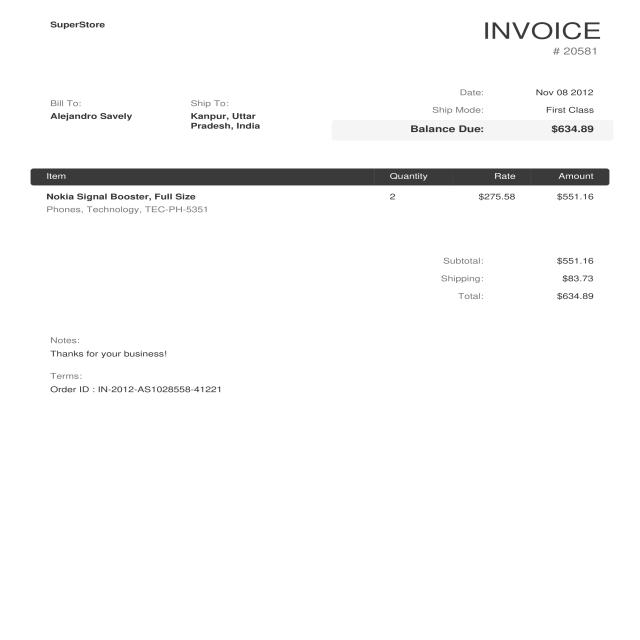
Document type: Invoice